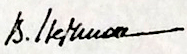
Signature of: bohuslav hejtman